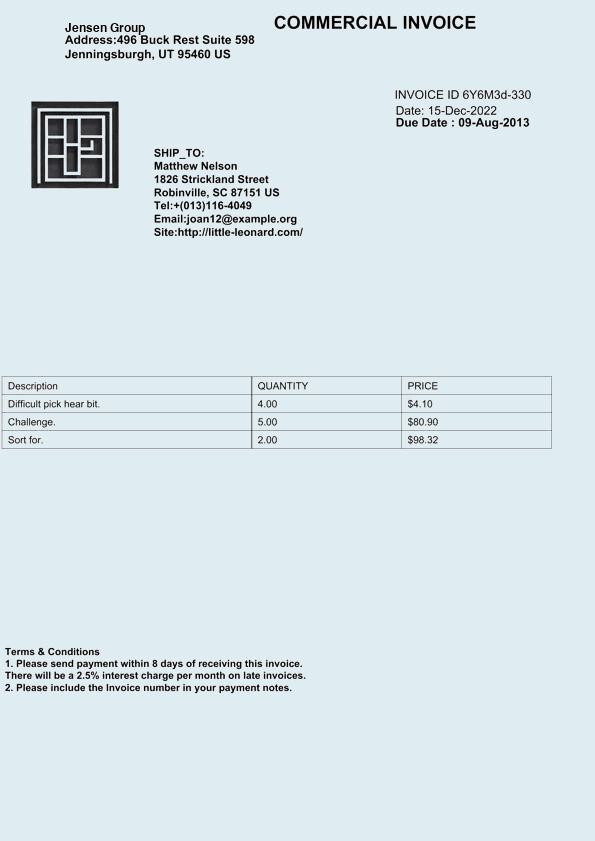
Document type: Invoice